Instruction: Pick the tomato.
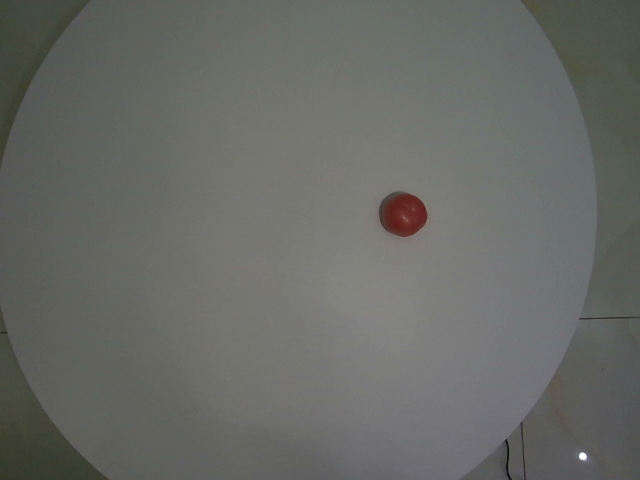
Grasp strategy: vertical